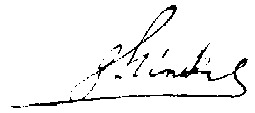
Signature of: gottfried kinkel